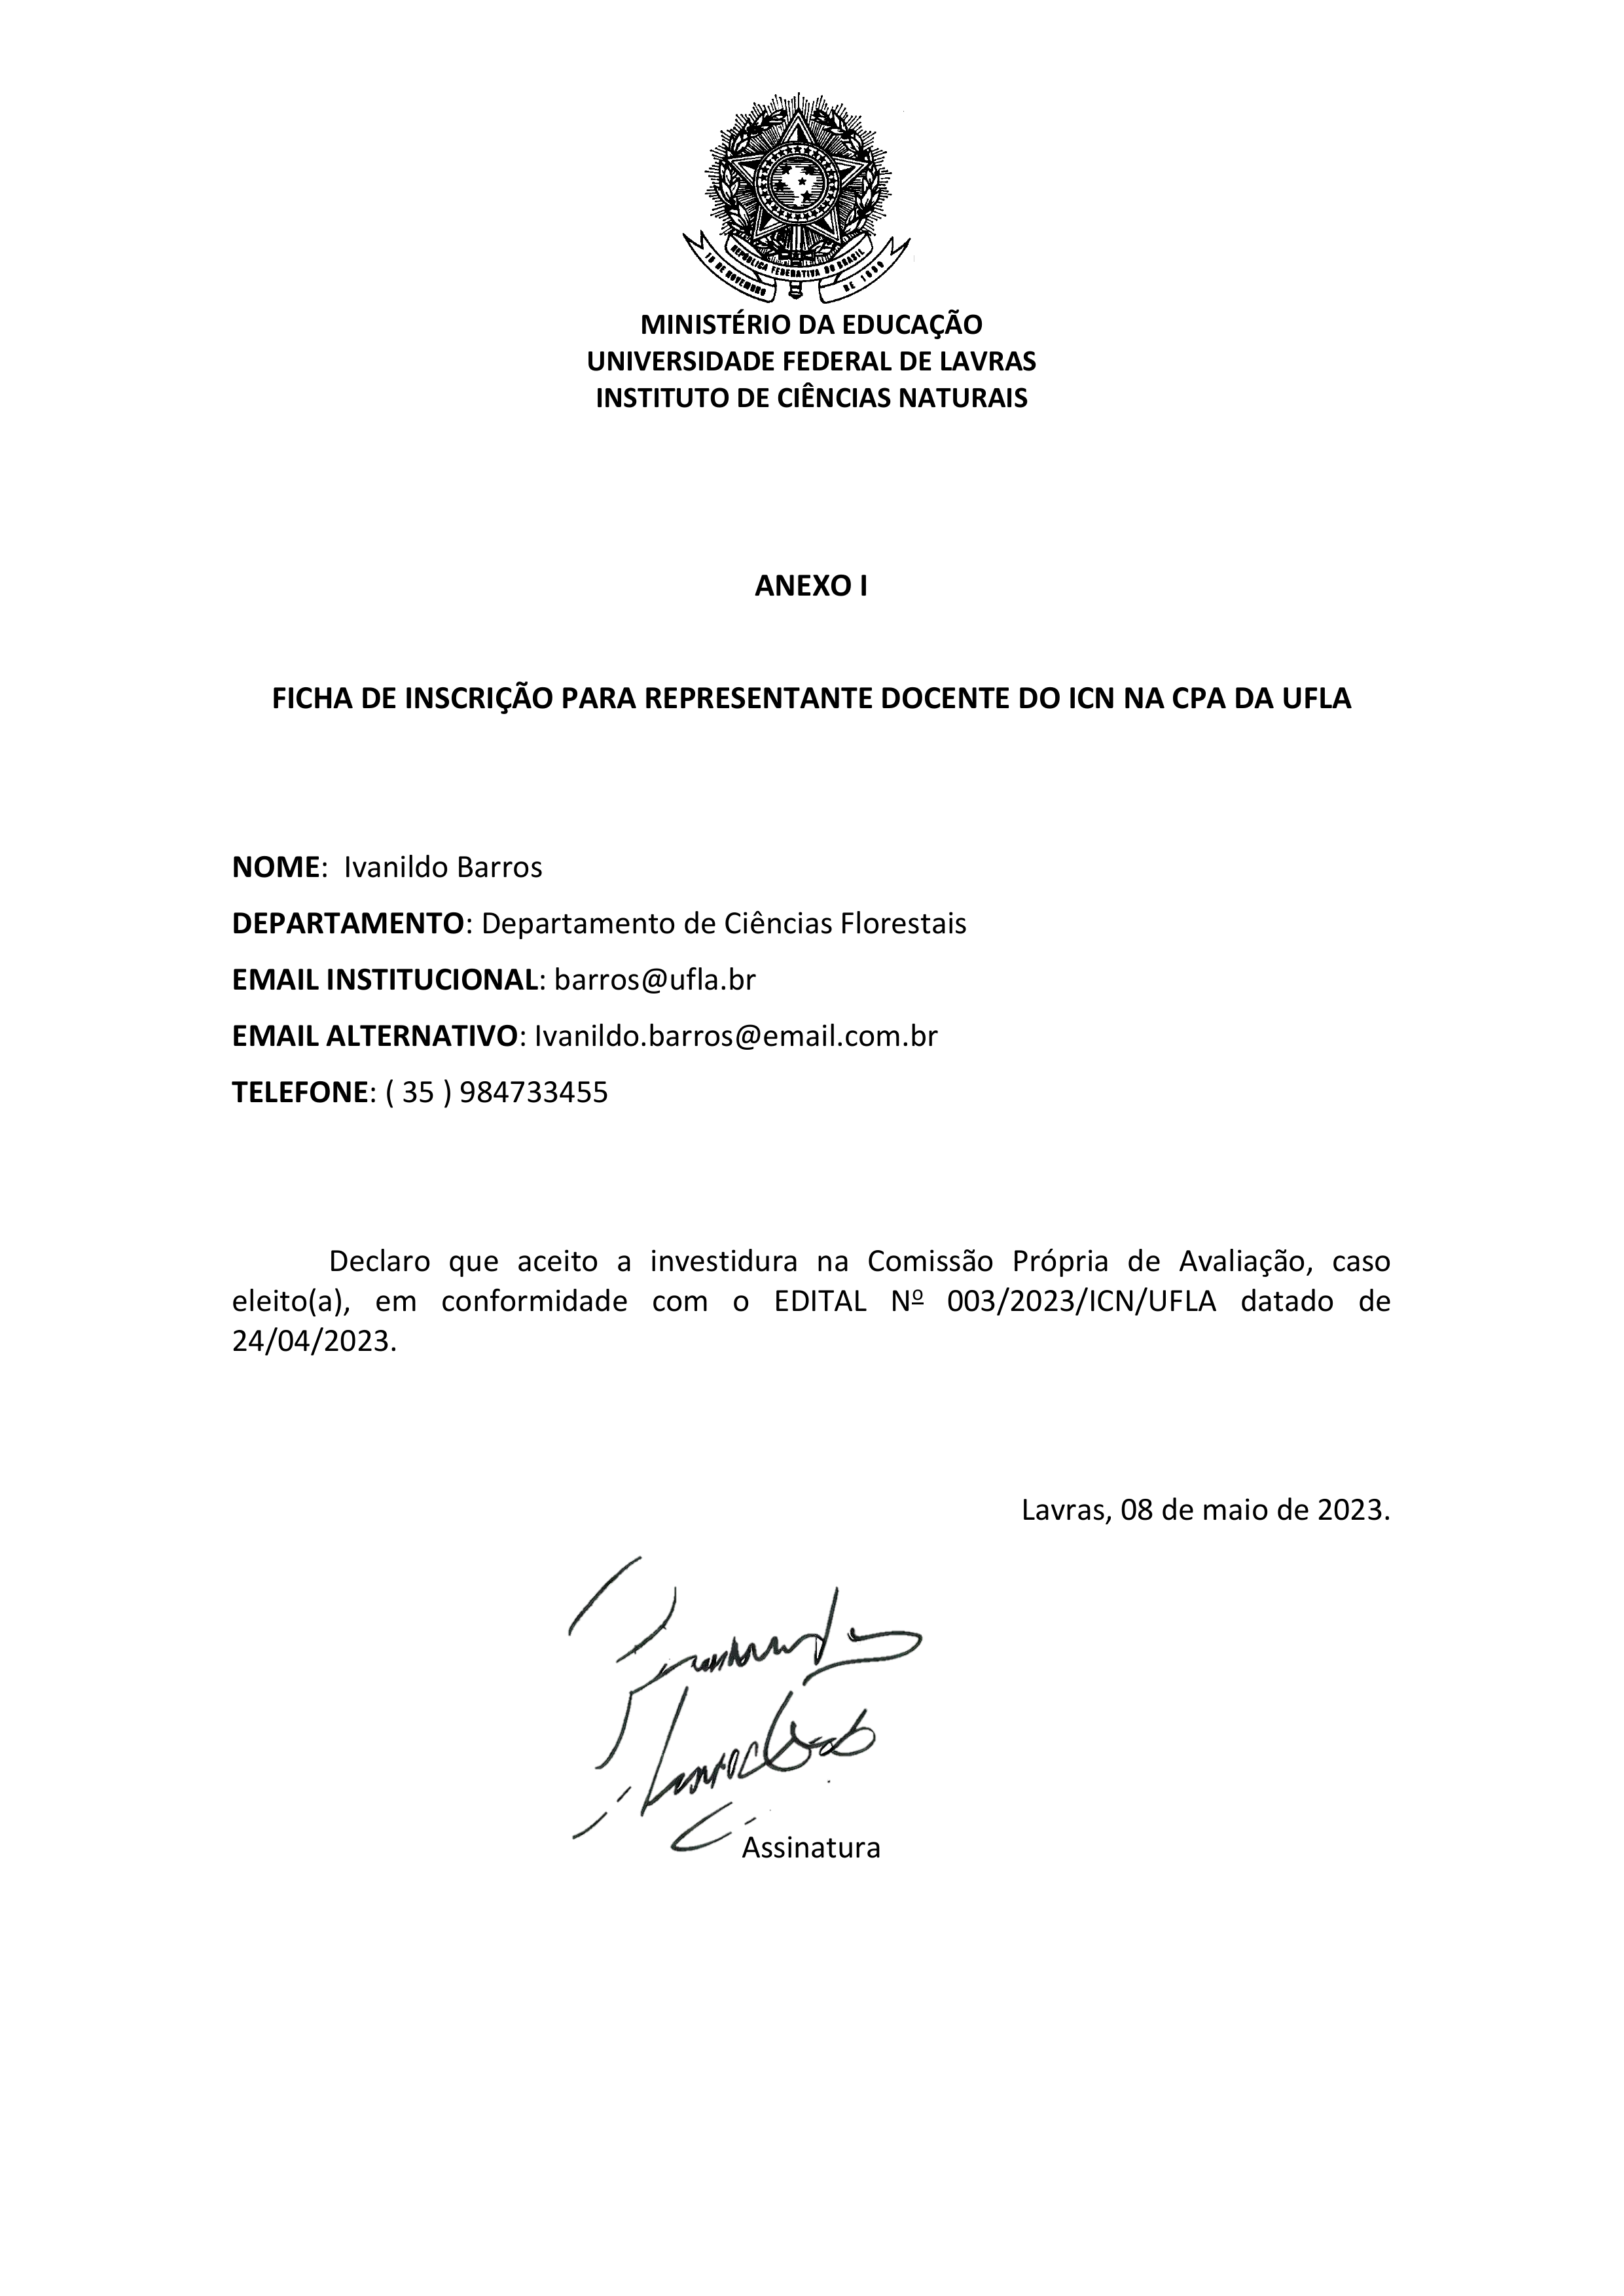
REPUBLICA FEDERATIVA DO BRASIL
15 DE NOVEMBRO DE 1889
MINISTÉRIO DA EDUCAÇÃO
UNIVERSIDADE FEDERAL DE LAVRAS
INSTITUTO DE CIÊNCIAS NATURAIS
ANEXO I
FICHA DE INSCRIÇÃO PARA REPRESENTANTE DOCENTE DO ICN NA CPA DA UFLA
NOME:
Ivanildo Barros
DEPARTAMENTO:
Departamento de Ciências Florestais
EMAIL INSTITUCIONAL:
barros@ufla.br
EMAIL ALTERNATIVO:
lvanildo.barros@email.com.br
TELEFONE:
(35) 984733455
Declaro que aceito a investidura na Comissão Própria de Avaliação, caso eleito(a), em conformidade com o EDITAL Nº 003/2023/ICN/UFLA datado de 24/04/2023.
Lavras, 08 de maio de 2023.
Assinatura